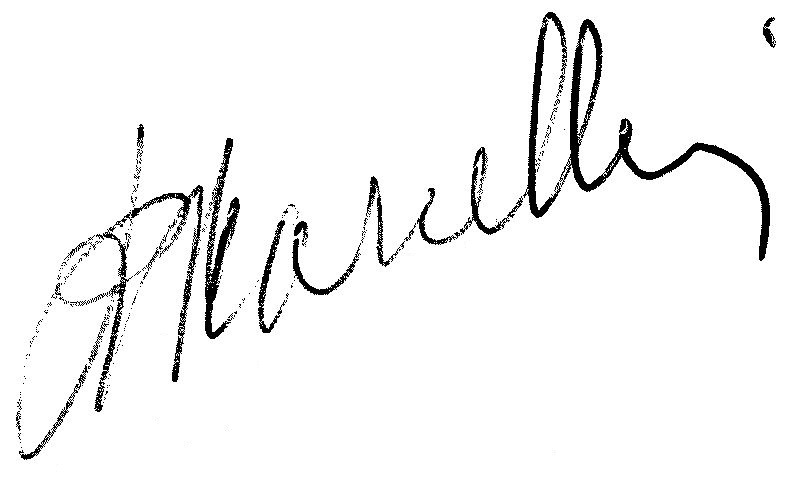
Signature of: raymond marcellin